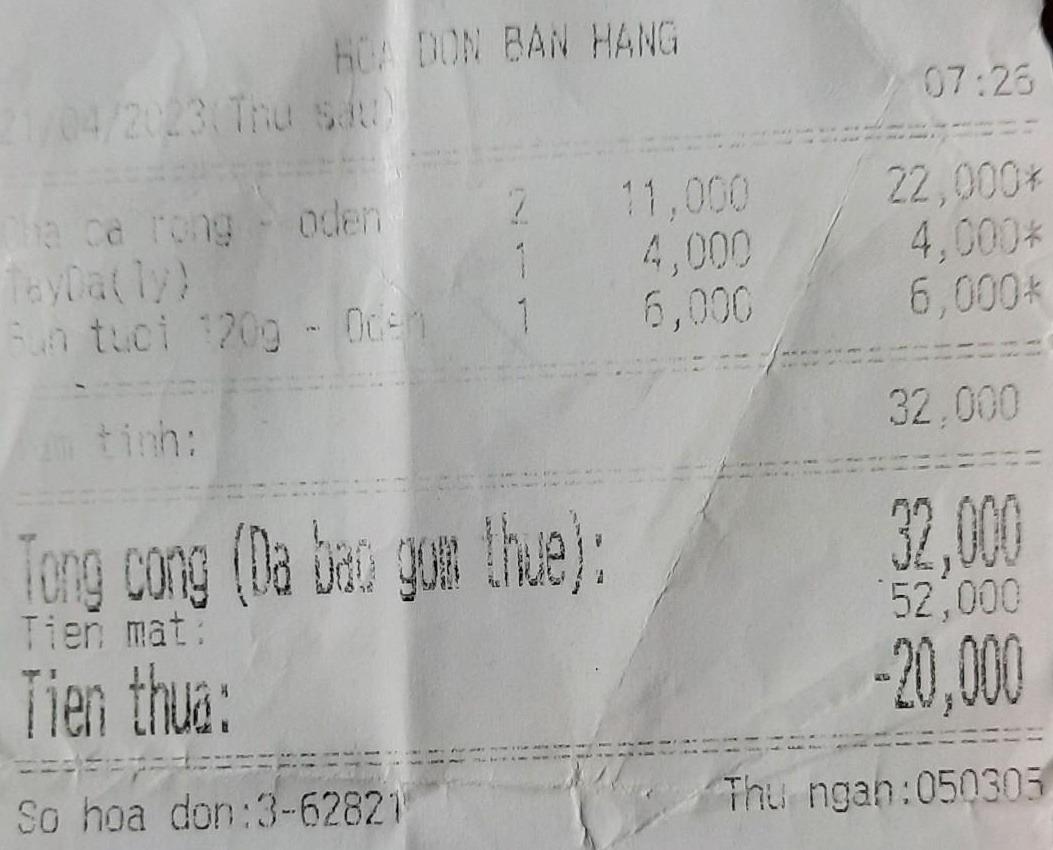
HOA DON BAN HANG 07:26
21/04/2023(Thu sáu)

<table>
<tr>
<td>Dia ca rong - oden</td>
<td>2</td>
<td>11,000</td>
<td>22,000*</td>
</tr>
<tr>
<td>TayDa(ly)</td>
<td>1</td>
<td>4,000</td>
<td>4,000*</td>
</tr>
<tr>
<td>Bun tuoi 120g - Oden</td>
<td>1</td>
<td>6,000</td>
<td>6,000*</td>
</tr>
</table>

am tinh: 32,000

Tong cong (Da bao gom Thue): 32,000
Tien mat: 52,000
Tien thua: -20,000

So hoa don:3-62821 Thu ngan:050305